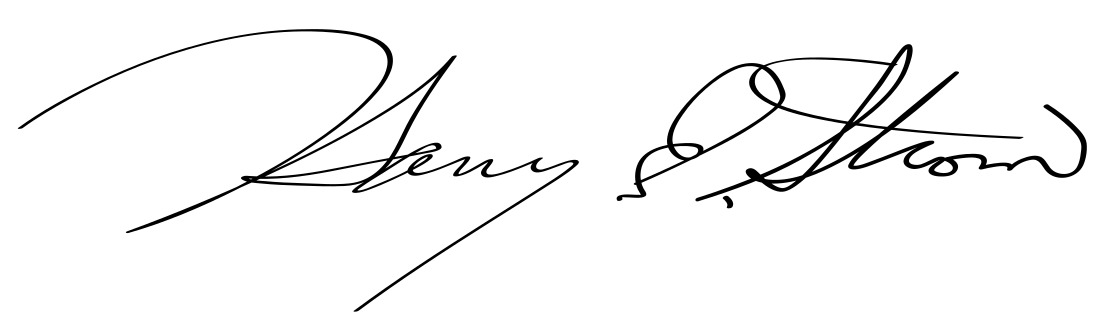
Signature of: harry strom